Question: What might the diagnosis be?
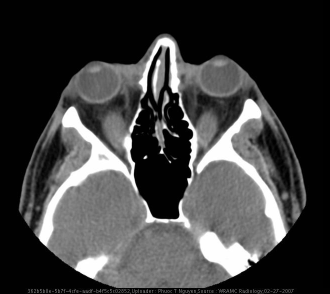
Answer: The possible diagnosis includes •  Periorbital / Orbital Cellulitis
•  Histiocytosis
•  Orbital Myositis / Orbital Pseudotumor
•  Grave’s Orbitopathy
•  Lymphoma.